Question: What jurisdiction, city, or county is the document associated with?
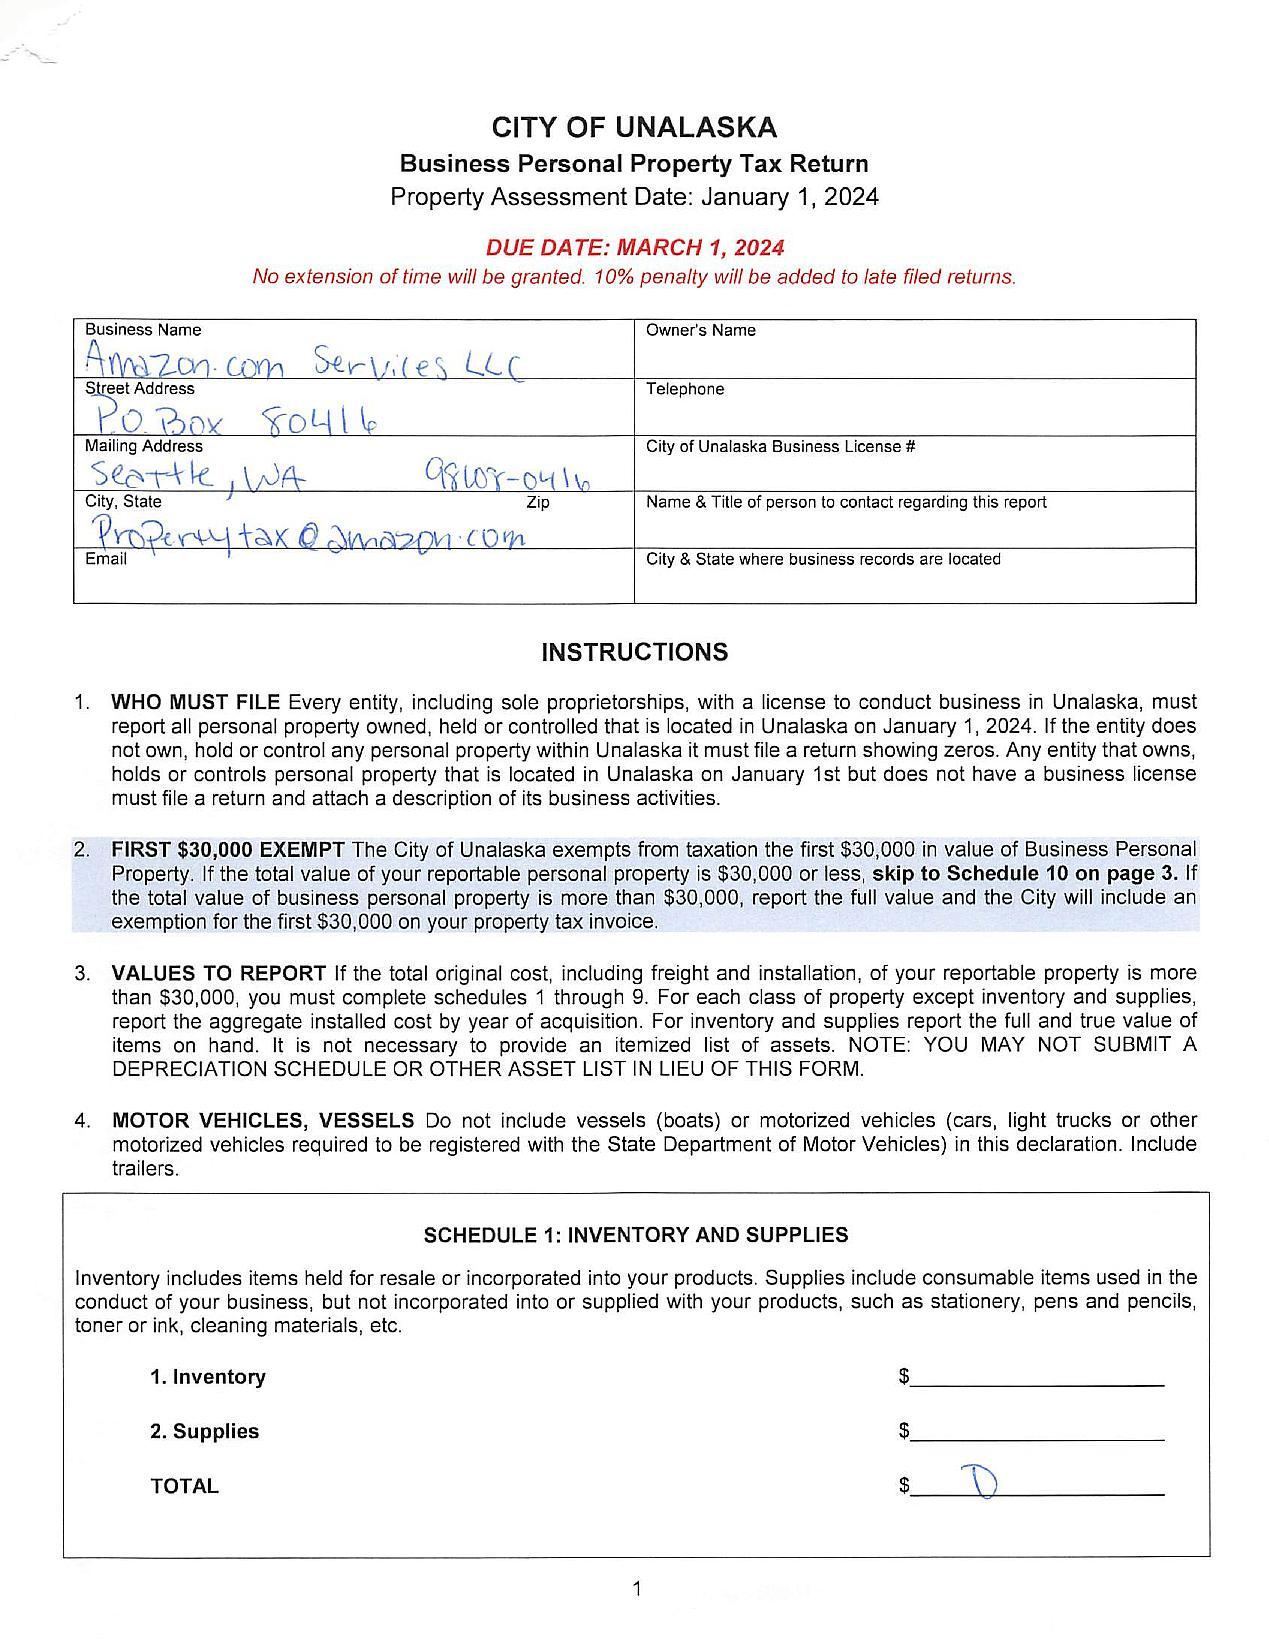
Answer: "City of Unalaska"